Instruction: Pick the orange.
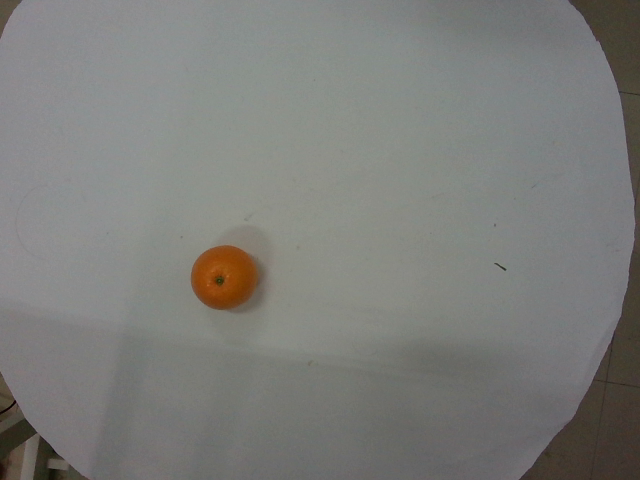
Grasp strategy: vertical